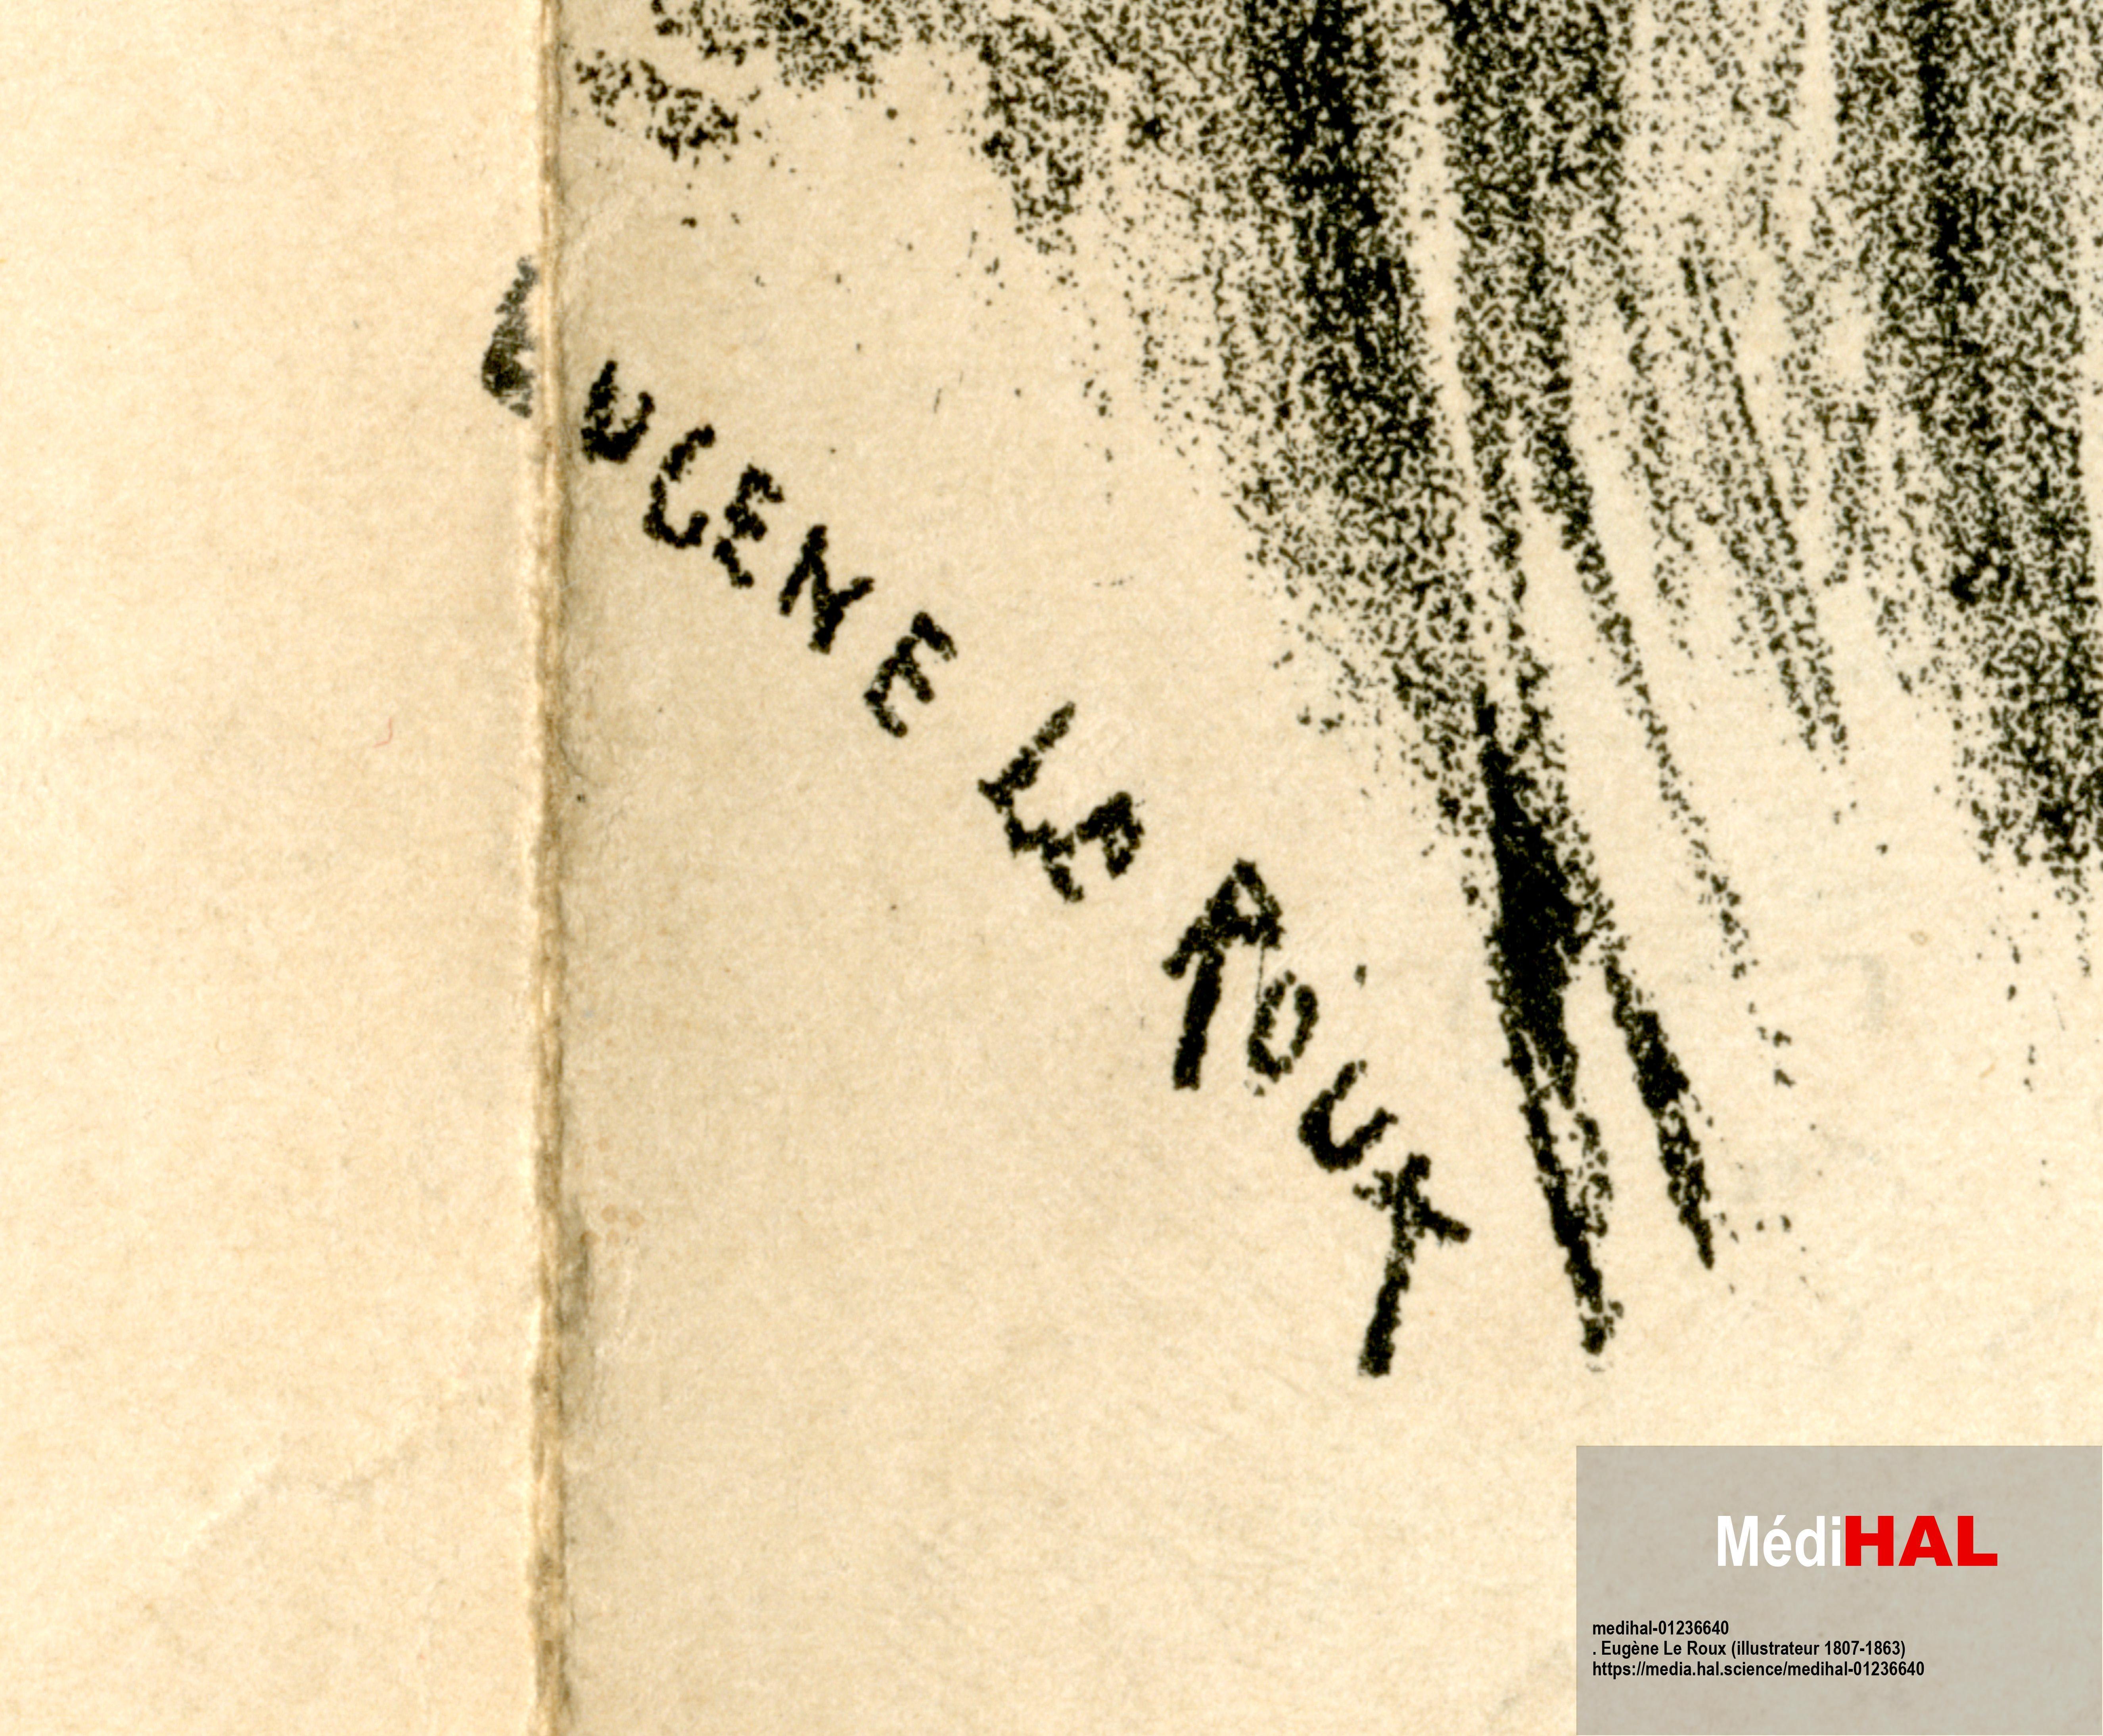
Signature of: louis eugène le roux